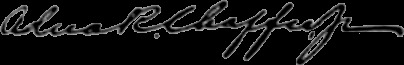
Signature of: adna r chaffee jr